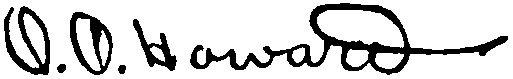
Signature of: oliver otis howard